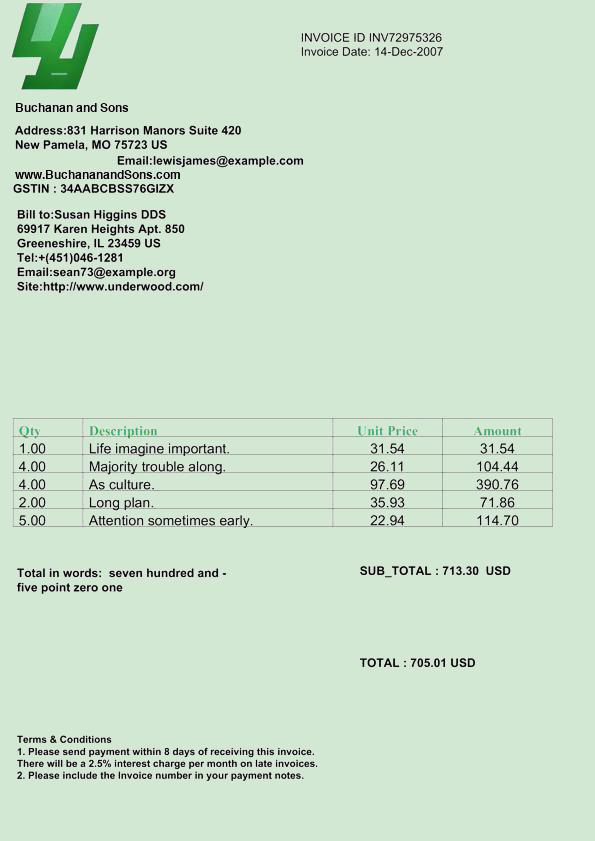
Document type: Invoice